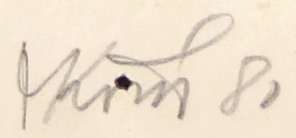
Signature of: petr kovář